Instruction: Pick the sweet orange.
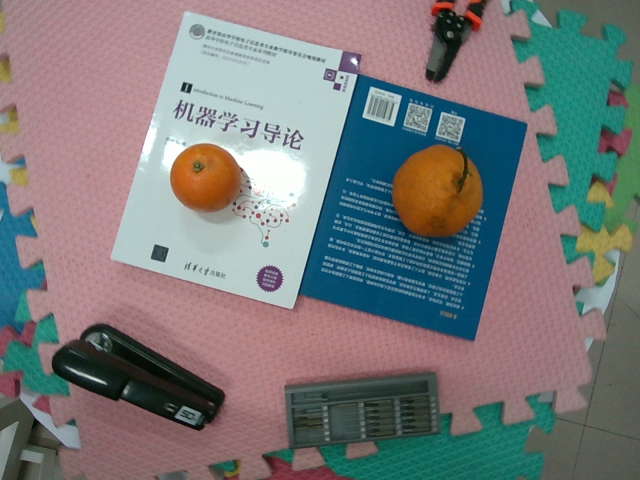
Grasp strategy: vertical